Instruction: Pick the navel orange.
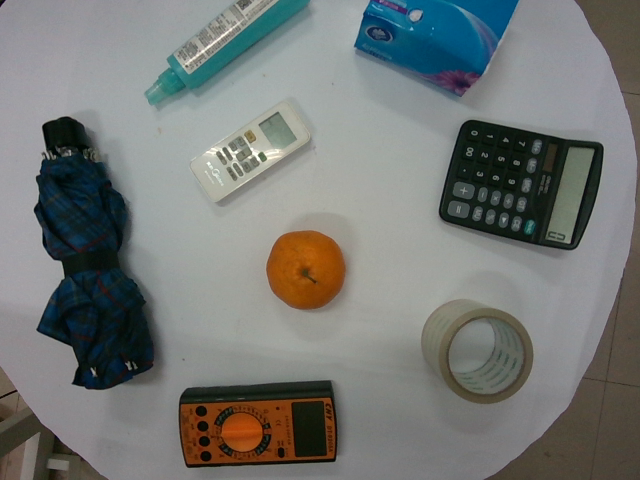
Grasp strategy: vertical